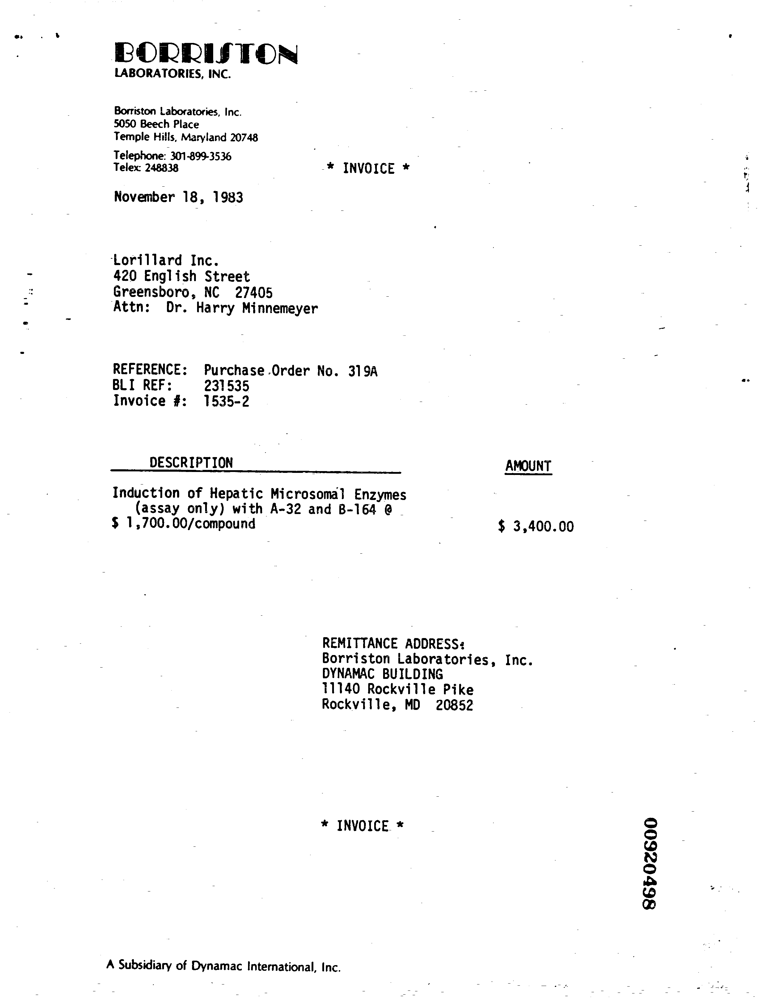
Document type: Invoice